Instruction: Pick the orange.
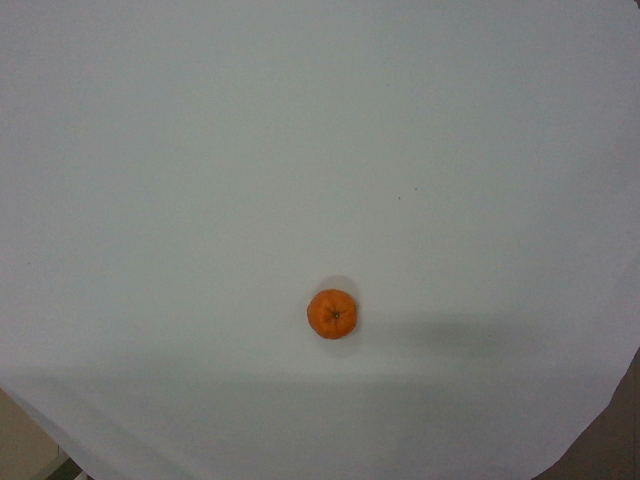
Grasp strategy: vertical